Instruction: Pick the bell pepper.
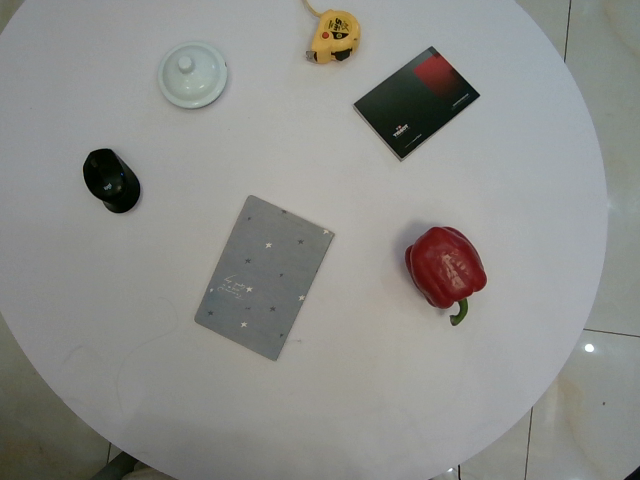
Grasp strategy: vertical